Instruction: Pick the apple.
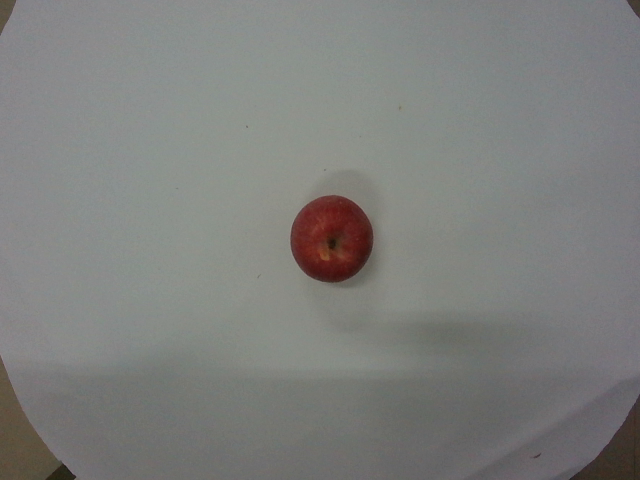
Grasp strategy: vertical